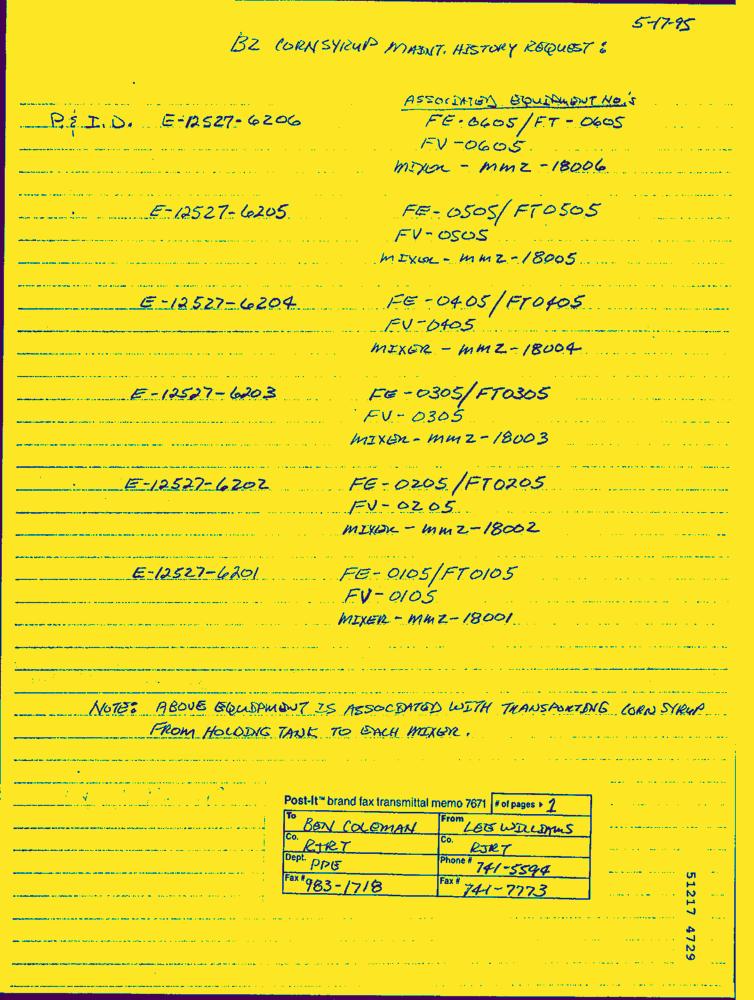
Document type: Hand-Written